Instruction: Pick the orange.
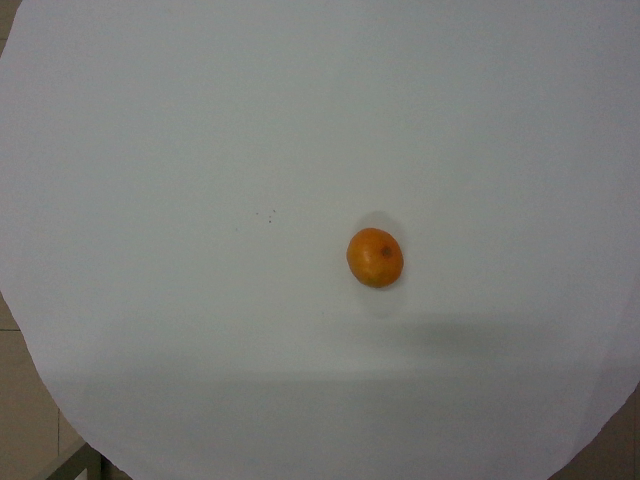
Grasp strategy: vertical